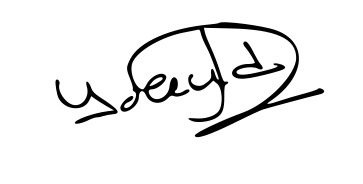
Signature of: yolanda díaz